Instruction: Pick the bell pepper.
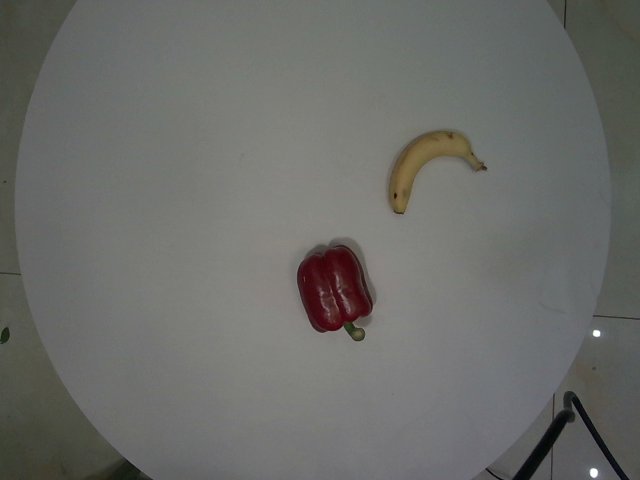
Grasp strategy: vertical